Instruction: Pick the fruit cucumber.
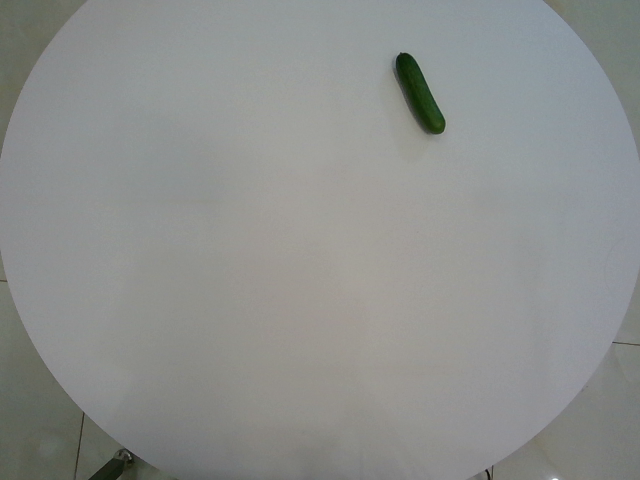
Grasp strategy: vertical